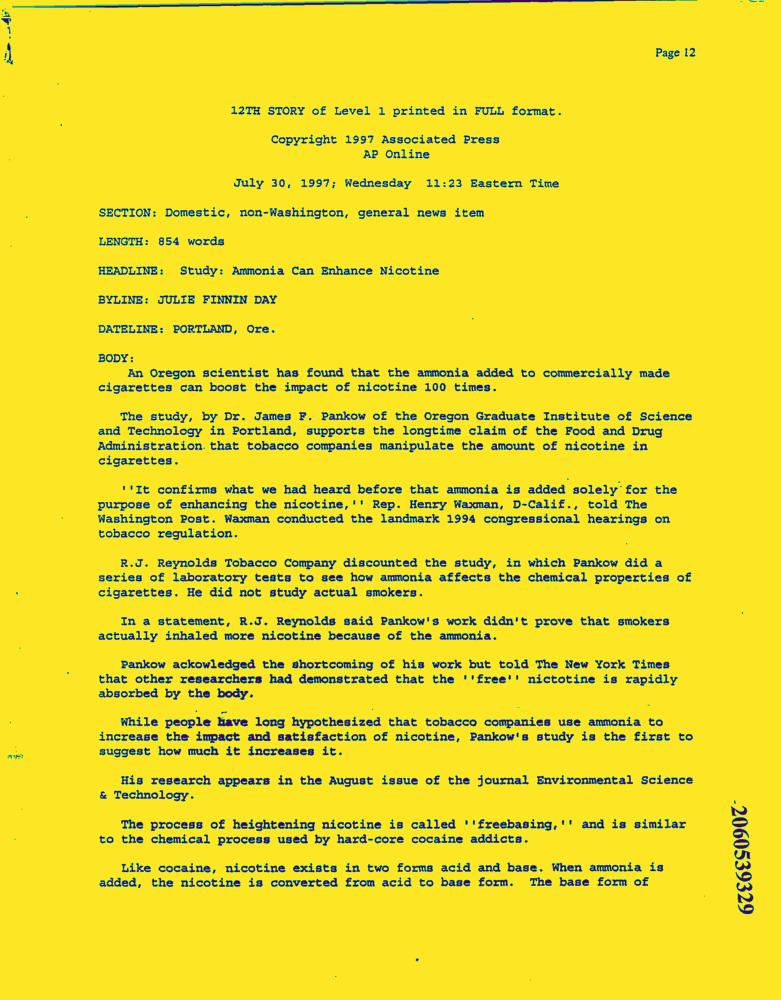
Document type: News-Article